Question: What is the estimated tax bill amount according to the document?
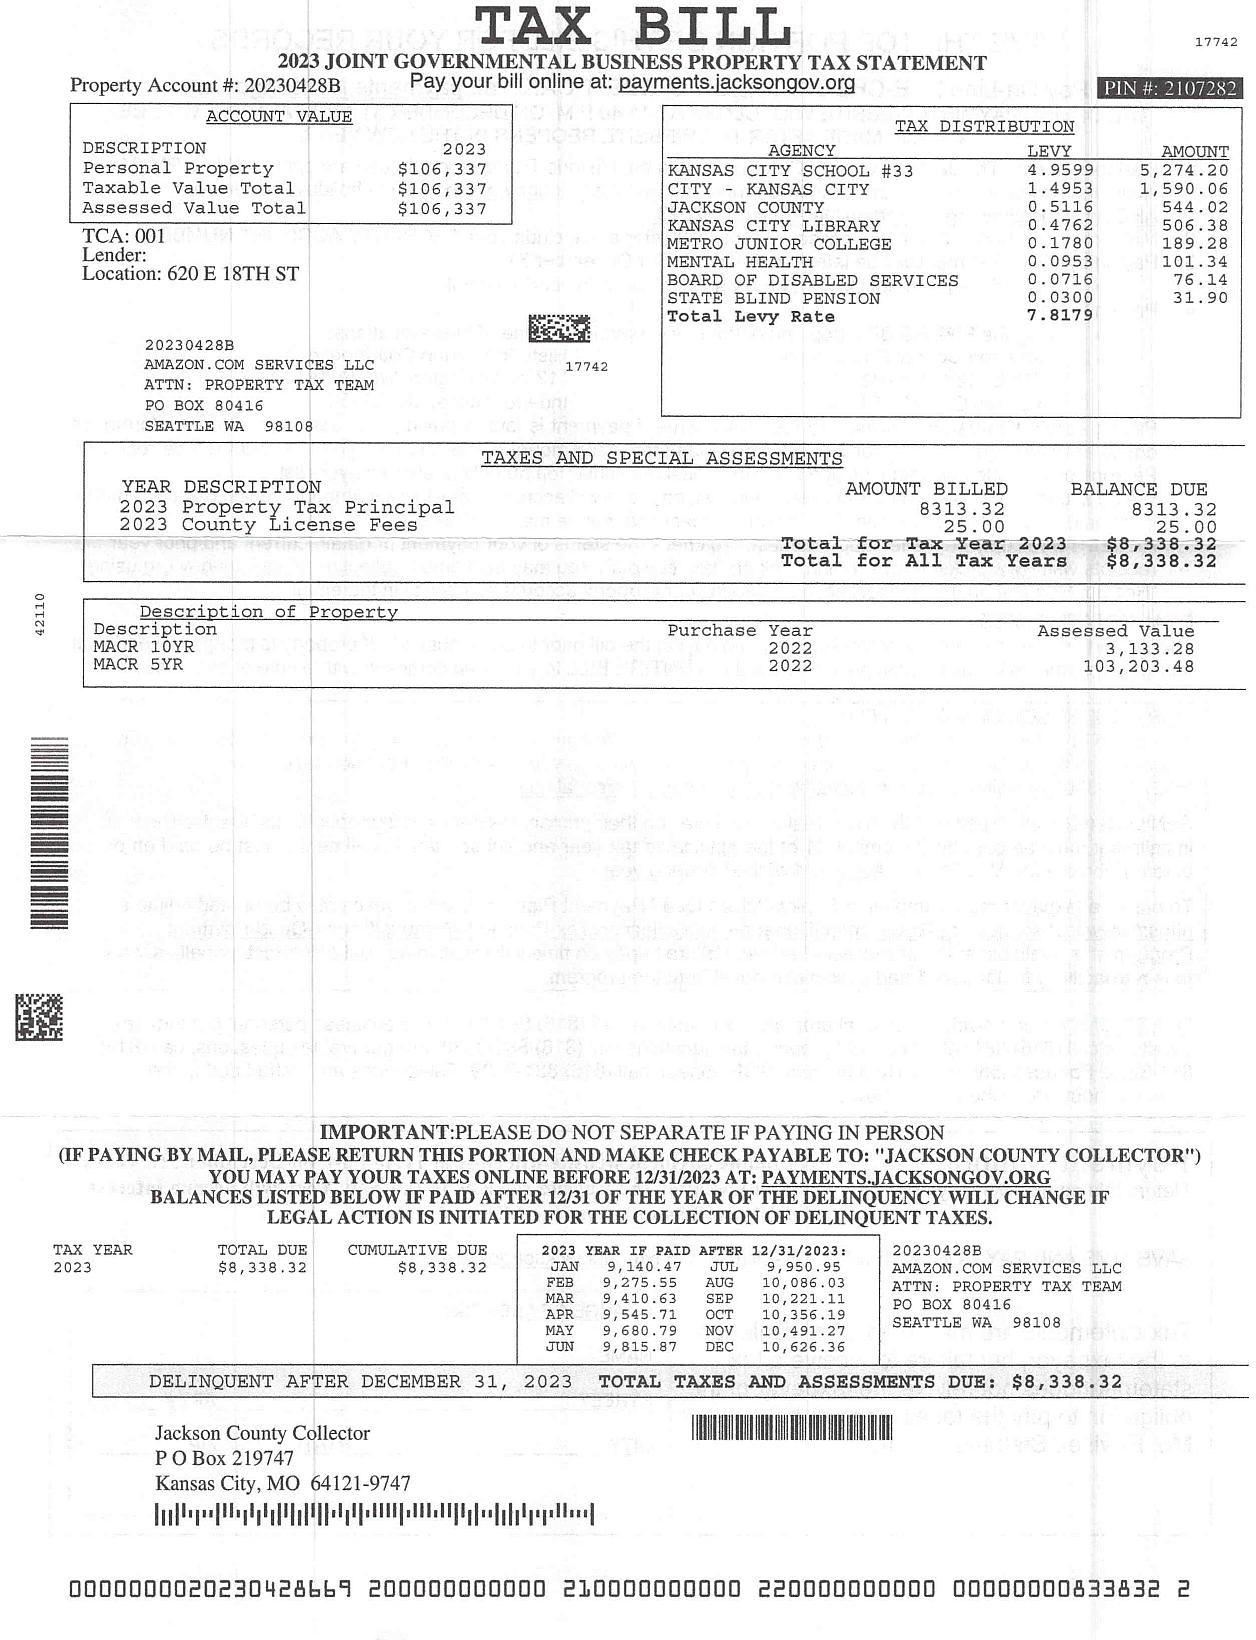
Answer: "8,338.32"